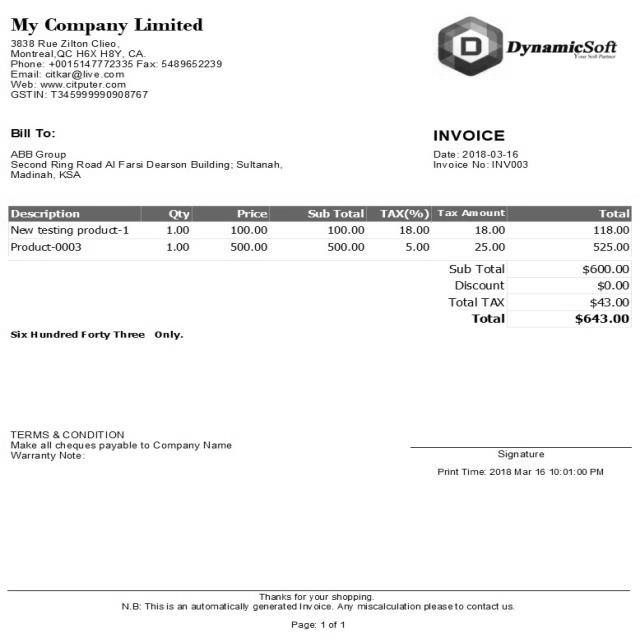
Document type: Invoice